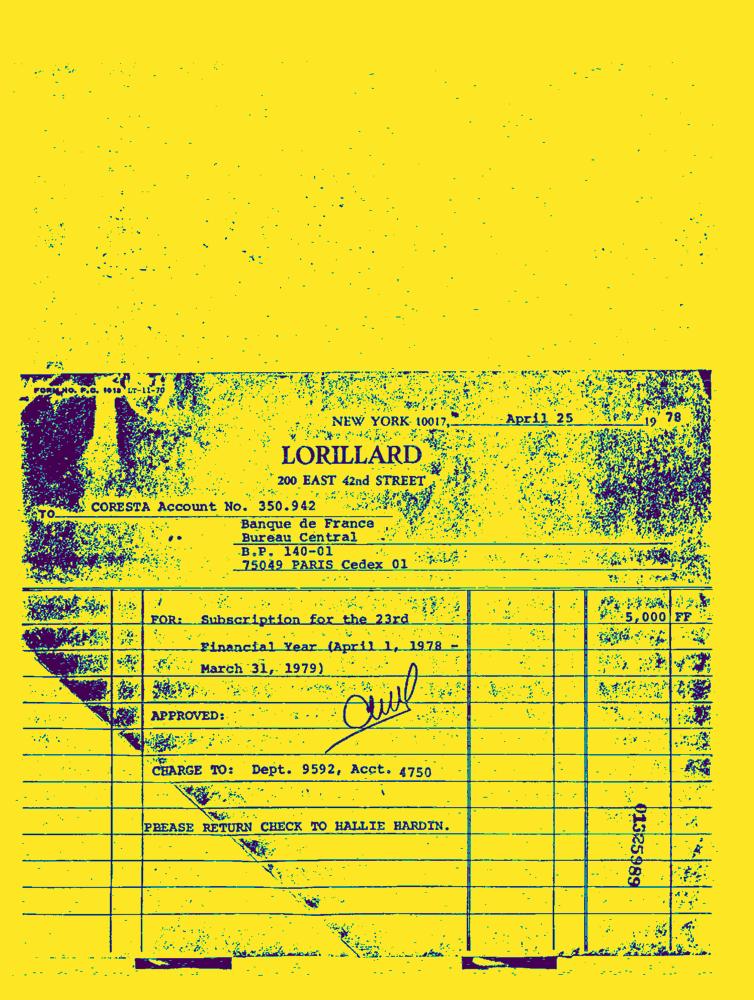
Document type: Invoice-Doc